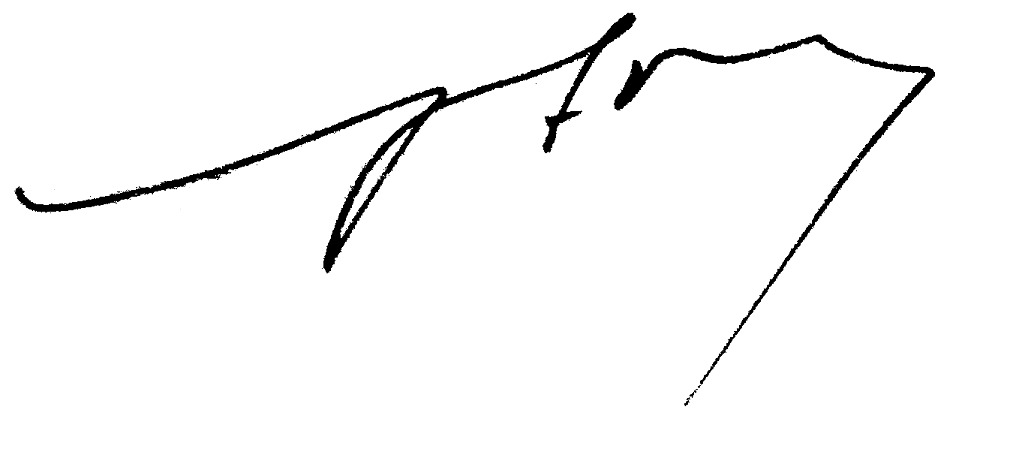
Signature of: albert sarraut